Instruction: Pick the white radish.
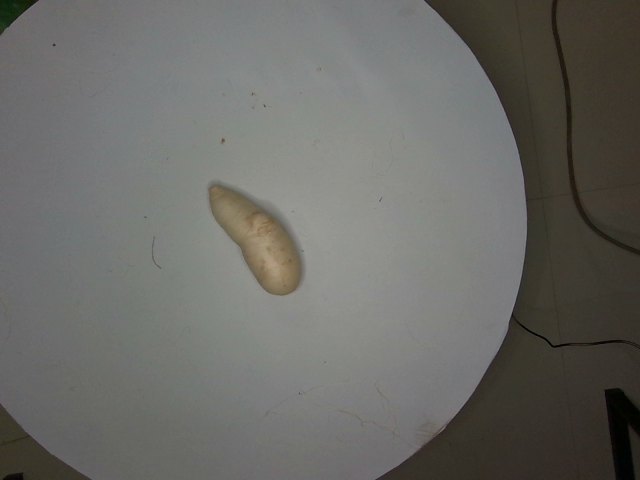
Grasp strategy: vertical